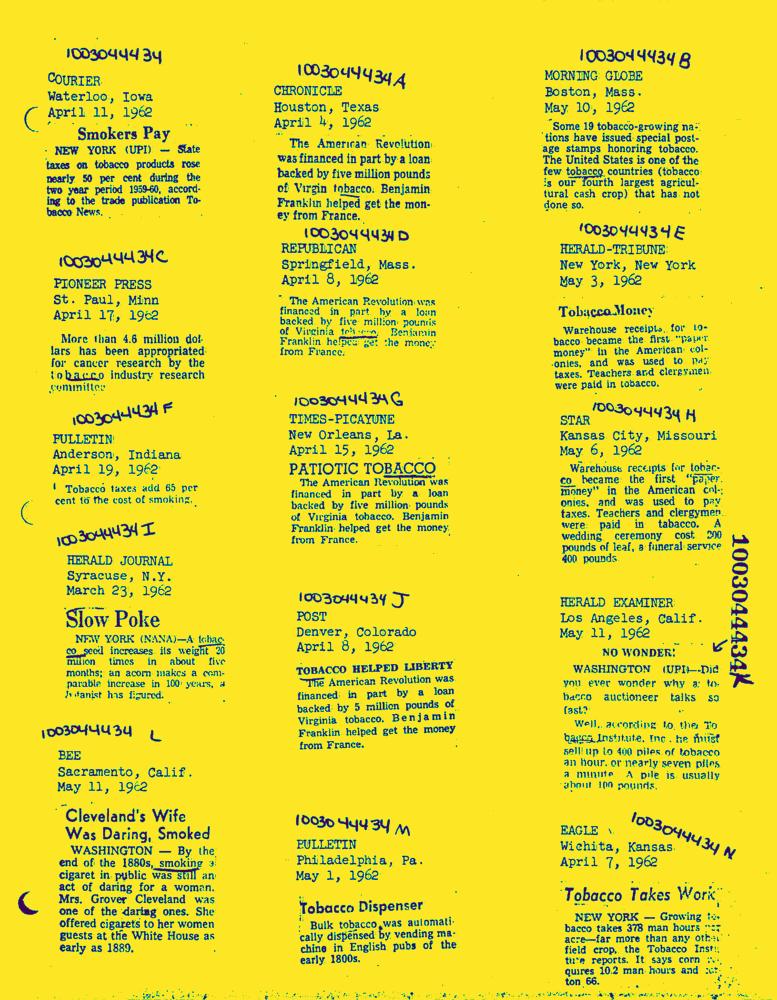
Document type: News-Article